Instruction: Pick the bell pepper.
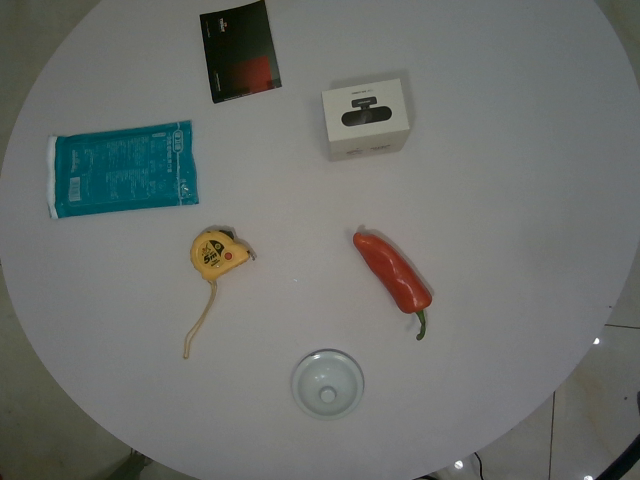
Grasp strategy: vertical